Question: Talk about the condition:
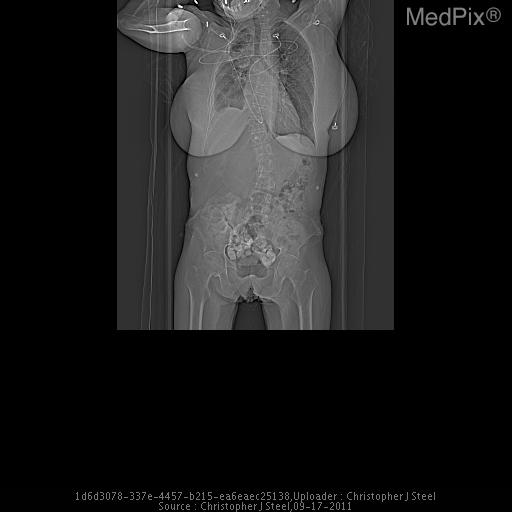
Answer: The disease is discussed as: Superior vena cava (SVC) syndrome occurs when there is compression of the SVC vessel wall that results in obstruction of blood flow returning to the heart. Common symptoms include dyspnea, jugular venous distention, and edema of the face and upper extremities. The most common cause is malignancy. In cases of SVC syndrome secondary to malignancy, 90% are caused by either bronchogenic carcinoma or non-Hodgkin's lymphoma. Around 2-4% of all lung cancer patients will develop SVC syndrome at some point during their disease course. While Hodgkin's lymphoma is known for mediastinal lymphadenopathy, it rarely causes SVC syndrome.

There are multiple other non-malignant etiologies. Patients with indwelling intravascular catheters can develop thrombosis resulting in obstruction of the vessel. Fibrosing mediastinitis can result in an excessive fibrotic reaction in the mediastinum that can affect multiple structures within this compartment, to include the SVC. Excessive radiation can cause a similar response, with fibrosis of the vessels resulting in SVC syndrome.

The severity of symptoms can vary based on the rate of occlusion. A rapid SVC occlusion may not allow enough time for systemic compensation with collateral vein formation, thus increasing the severity of symptoms.

Prognosis and treatment varies greatly but is often based on the etiology of disease.  Benign causes of SVC syndrome that can resolve completely if the underlying benign disease is treated. In other cases, such as advanced malignancy, the goal of therapy is palliation, such as use of radiation therapy or vascular stent placement. In general, surgical care is not the best option.

As most cases of SVC syndrome are due to malignancy, a key question is how advanced the disease as progressed.  If tumor is infiltrating the SVC (and mediastinum), resection will not provide a cure.  In cases of advanced malignancy, the goal of therapy is palliation, such as use of radiation therapyto shrink tumor burden or vascular stent placement for symptom relief. In general, surgical care is not the best option in these cases.   Steroids have been used for temporary relief of symptoms, but chronic steroid use can cause systemic fluid retention, which often exacerbates this condition.